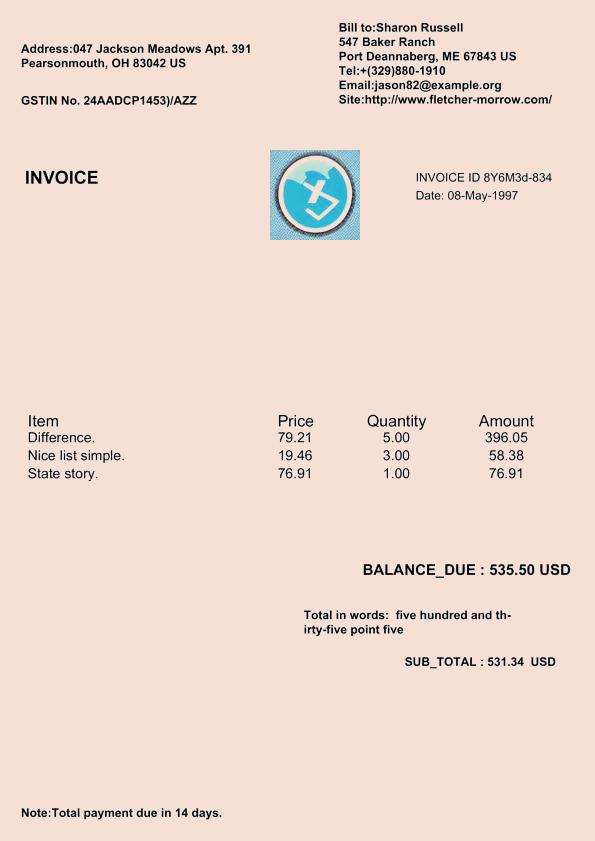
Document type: Invoice